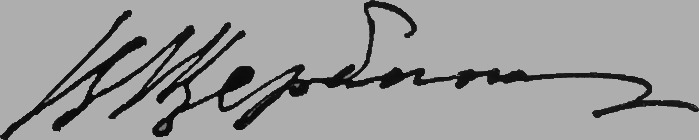
Signature of: volodymyr shcherbyna